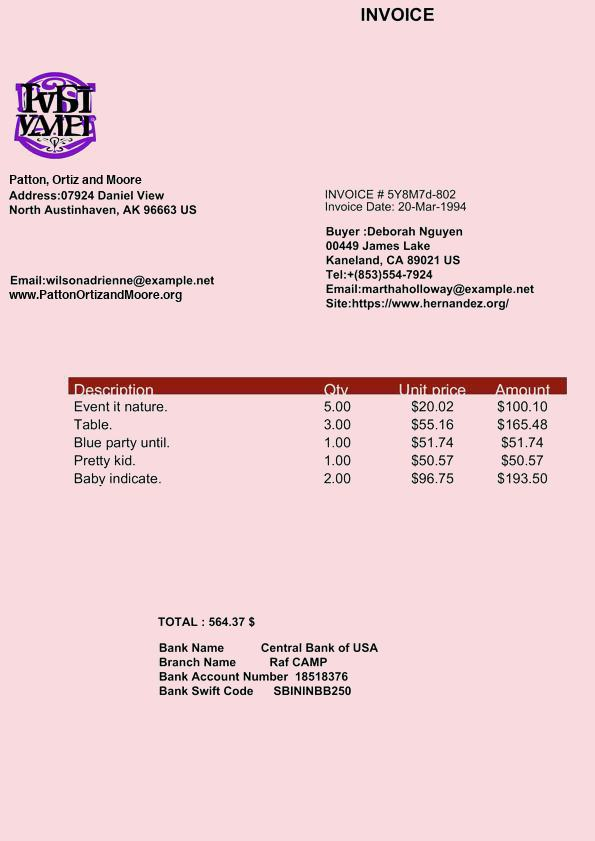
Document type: Invoice